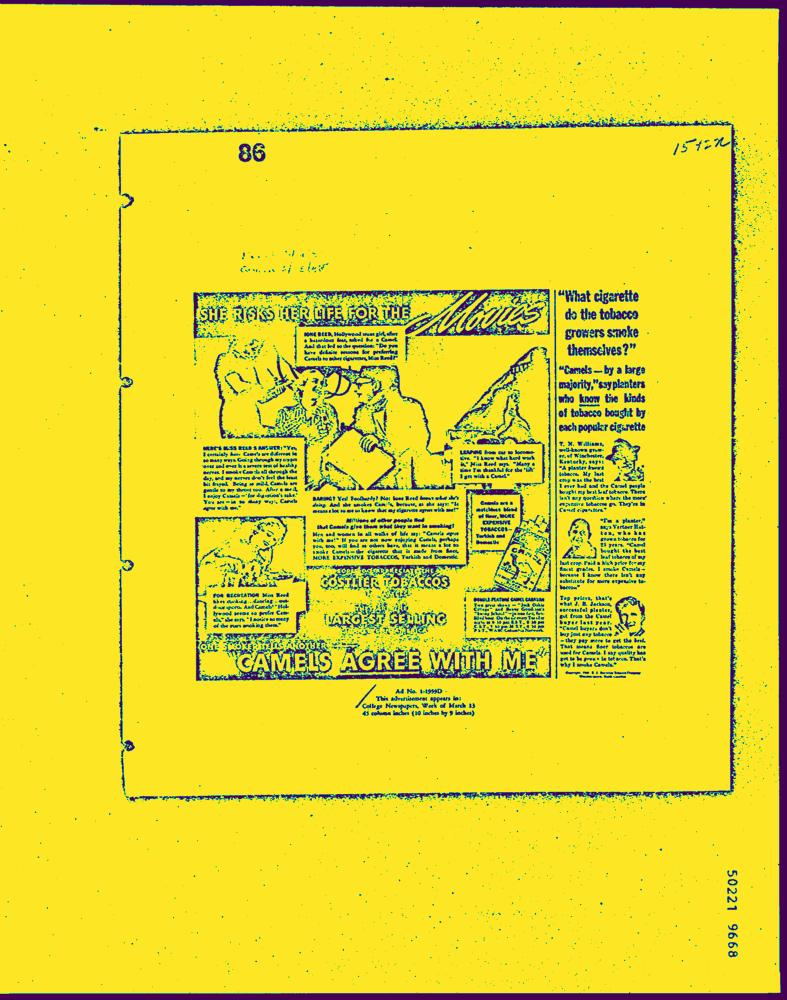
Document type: AD